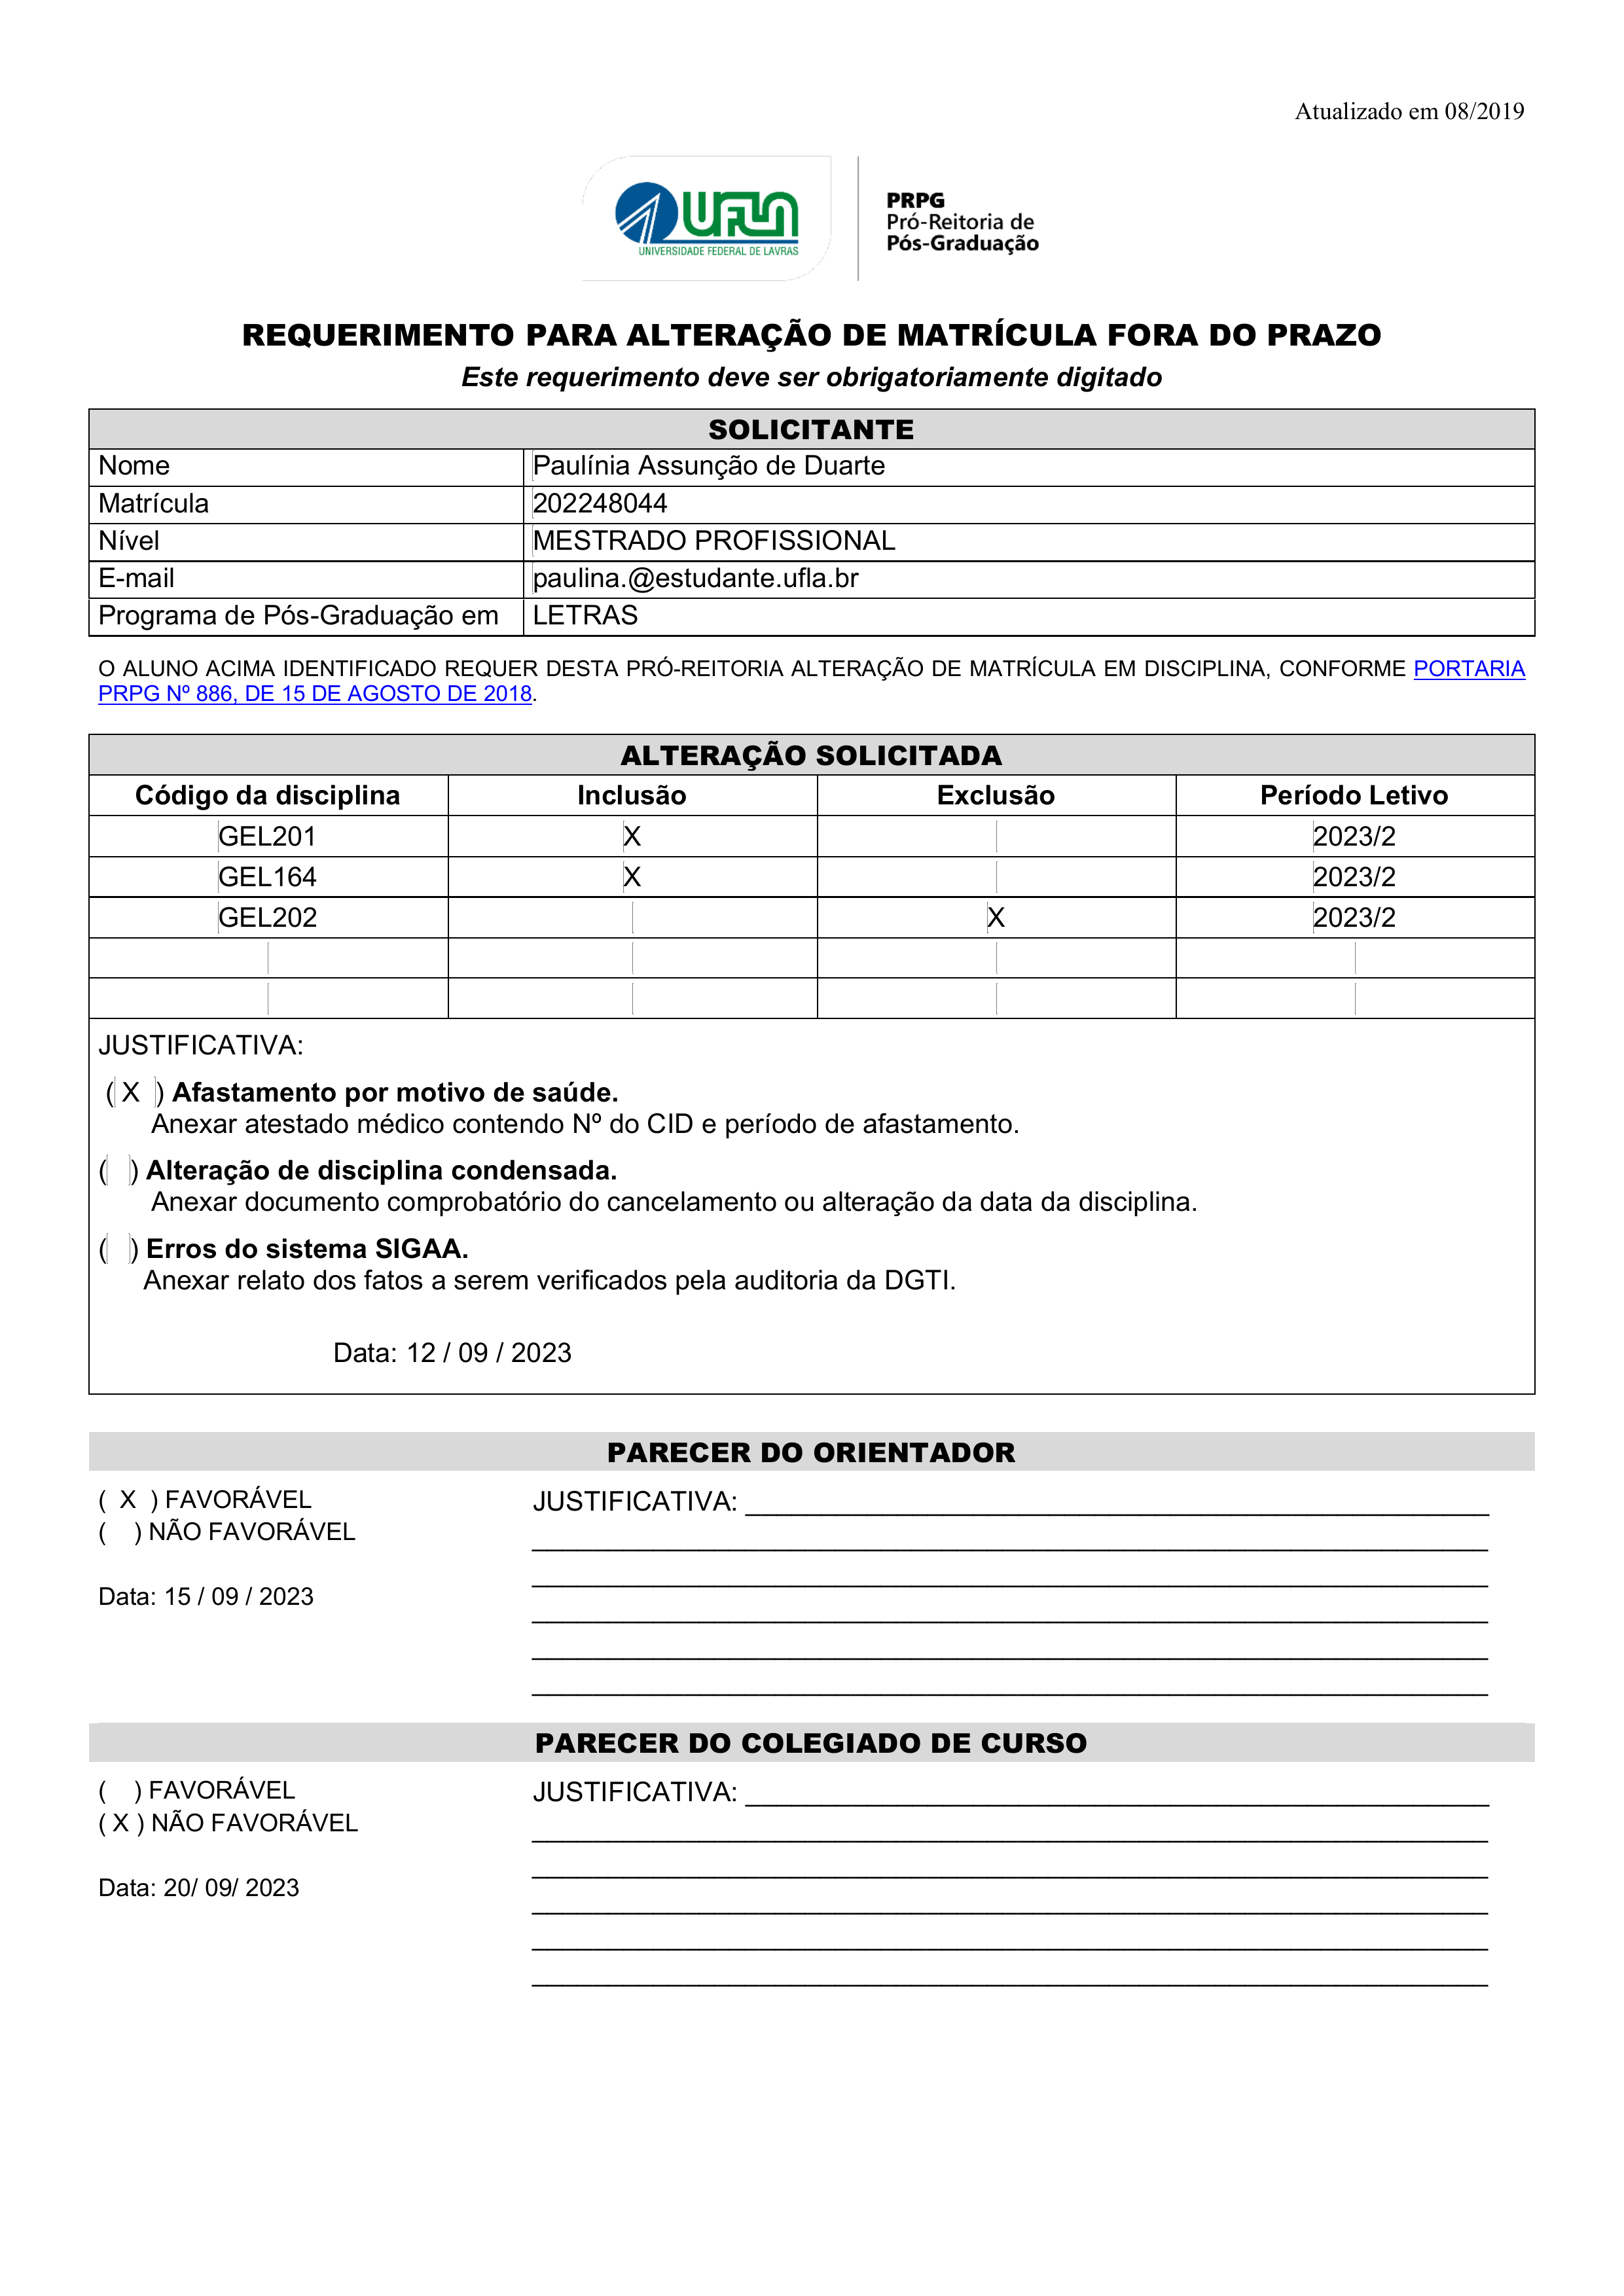
Atualizado em 08/2019
UFLA
PRPG
Pró-Reitoria de Pós-Graduação
UNIVERSIDADE FEDERAL DE LAVRAS
REQUERIMENTO PARA ALTERAÇÃO DE MATRÍCULA FORA DO PRAZO
Este requerimento deve ser obrigatoriamente digitado
SOLICITANTE
Nome
Paulínia Assunção de Duarte
Matrícula
202248044
Nível
MESTRADO PROFISSIONAL
E-mail
paulina.@estudante.ufla.br
Programa de Pós-Graduação em
LETRAS
O ALUNO ACIMA IDENTIFICADO REQUER DESTA PRÓ-REITORIA ALTERAÇÃO DE MATRÍCULA EM DISCIPLINA, CONFORME PORTARIA PRPG Nº 886, DE 15 DE AGOSTO DE 2018.
ALTERAÇÃO SOLICITADA
Código da disciplina
GEL201
GEL164
GEL202
Inclusão
X
X
Exclusão
X
Período Letivo
2023/2
2023/2
2023/2
JUSTIFICATIVA:
Afastamento por motivo de saúde.
(X)
() Alteração de disciplina condensada.
() Erros do sistema SIGAA.
Anexar atestado médico contendo Nº do CID e período de afastamento.
Anexar documento comprobatório do cancelamento ou alteração da data da disciplina.
Anexar relato dos fatos a serem verificados pela auditoria da DGTI.
Data:
12 /09/2023
PARECER DO ORIENTADOR
FAVORÁVEL
(X)
JUSTIFICATIVA:
() NÃO FAVORÁVEL
Data:
15/09/2023
PARECER DO COLEGIADO DE CURSO
() FAVORÁVEL
JUSTIFICATIVA:
NÃO FAVORÁVEL
(X)
Data:
20/ 09/ 2023